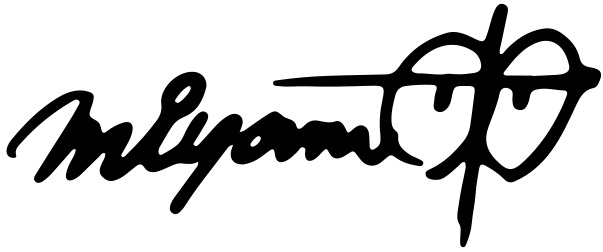
Signature of: shigeru miyamoto